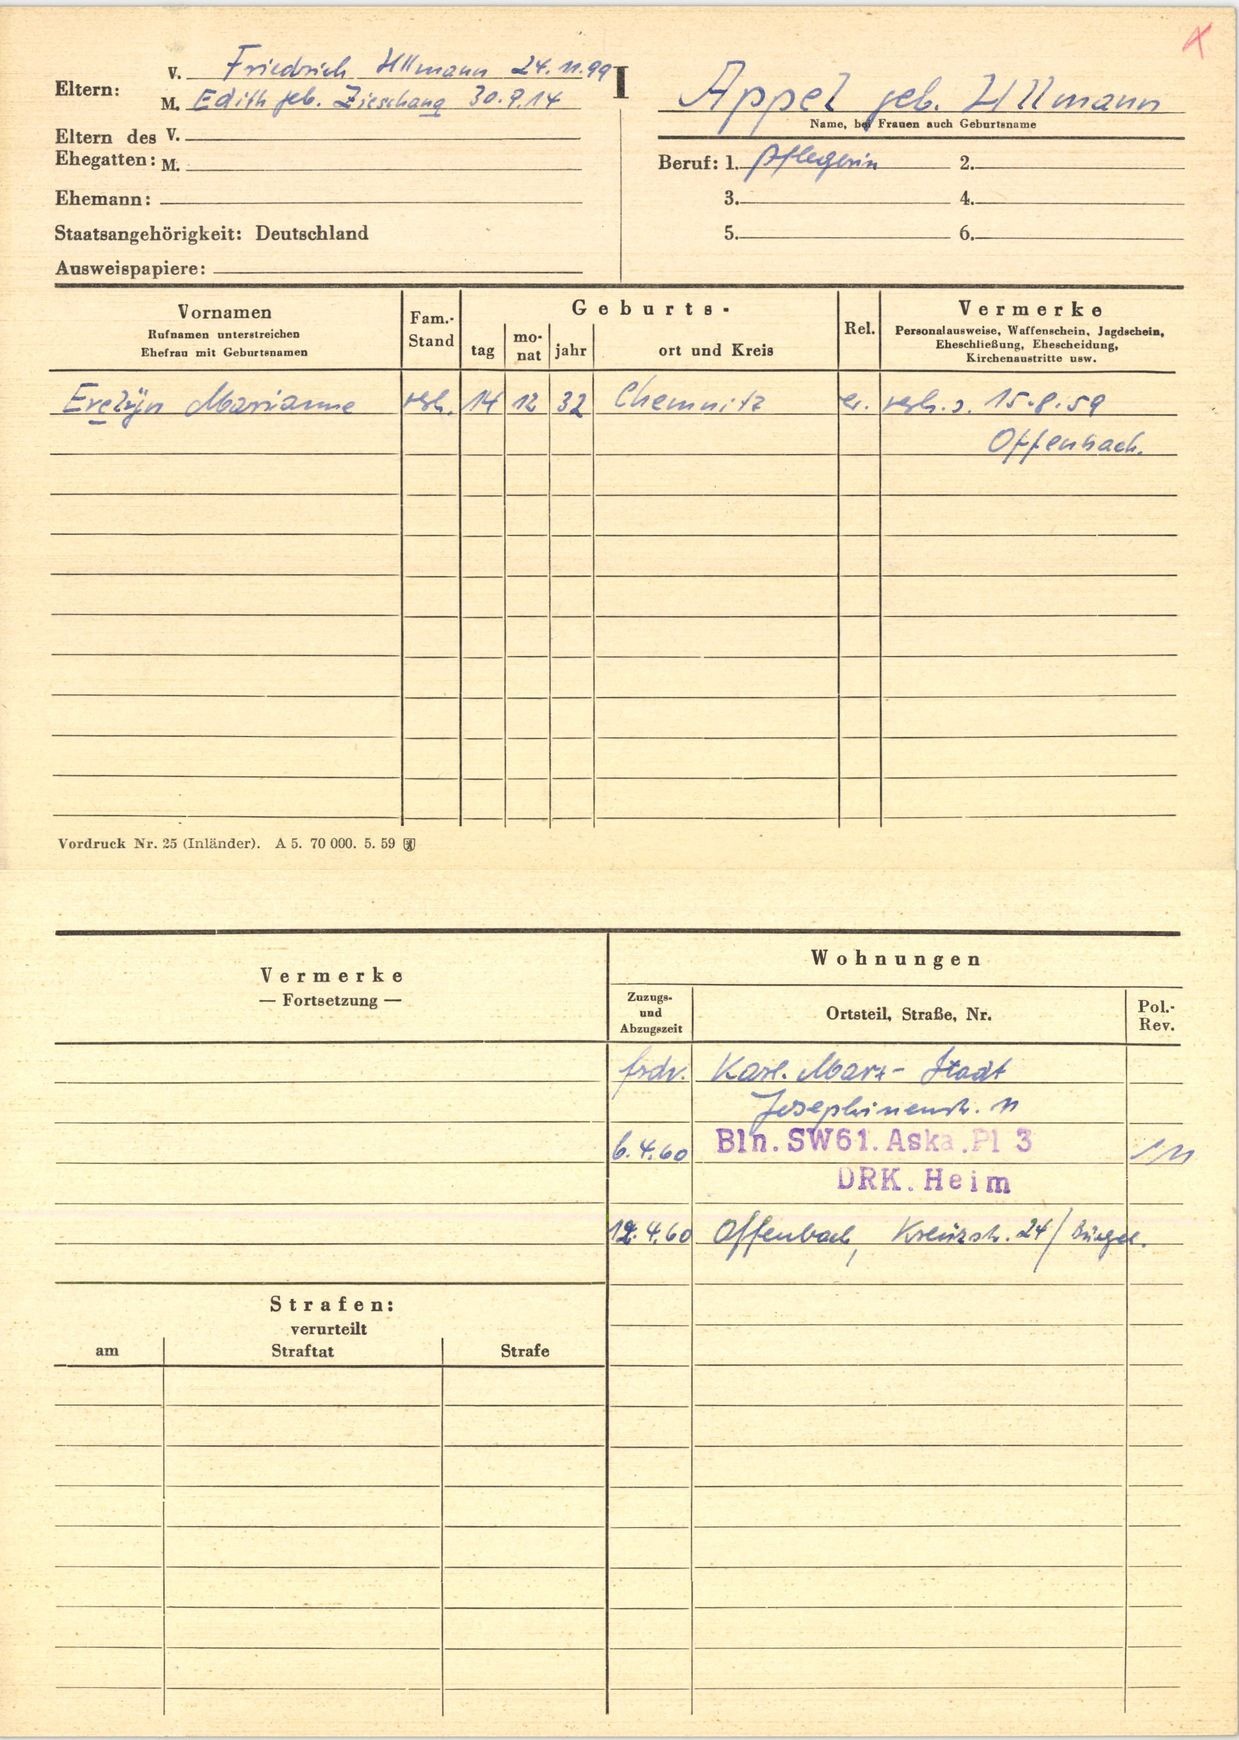
Appel geb. Ullmann